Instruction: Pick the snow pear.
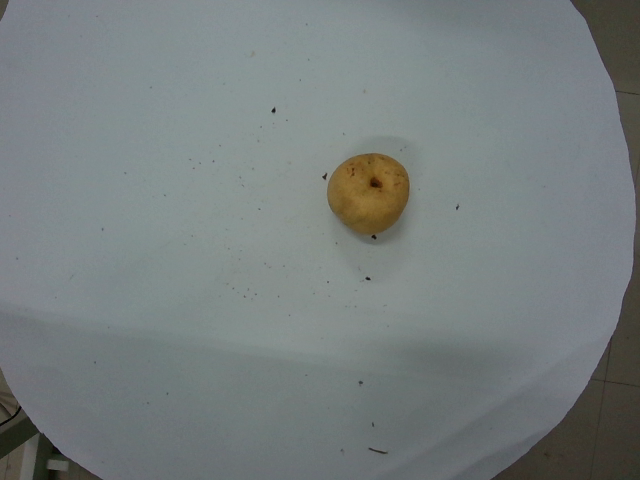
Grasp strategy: vertical